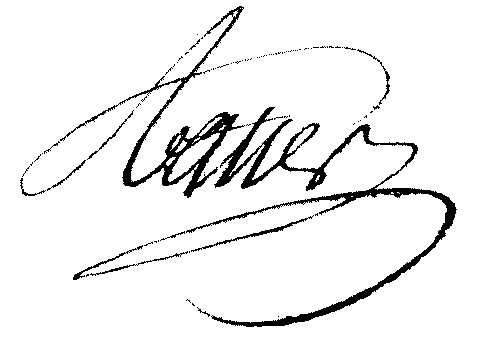
Signature of: pierre léger ratier de montguyon